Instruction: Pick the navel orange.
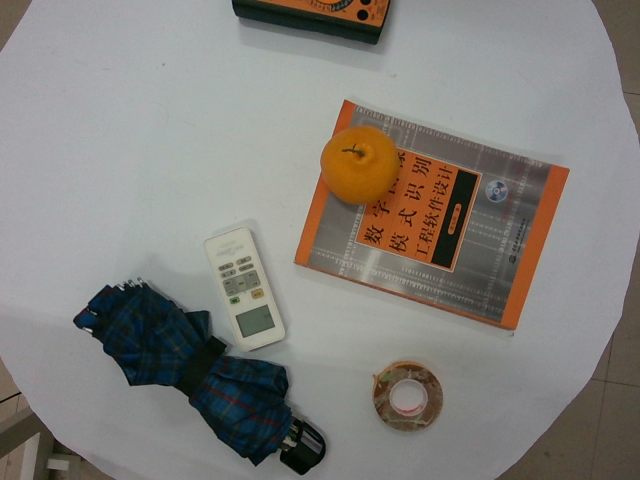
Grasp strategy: vertical